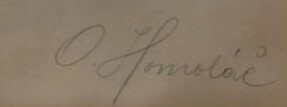
Signature of: oldřich homoláč